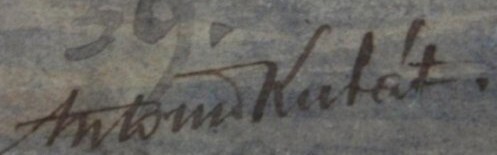
Signature of: antonín kubát